Question: What was observed in the imaging?
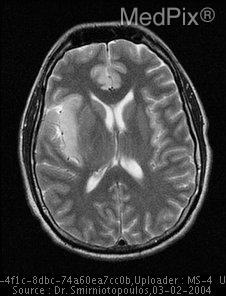
Answer: The imaging shows MRI revealed increased T2 signal intensity in R frontotemporal region, as well as insular gyri, right worse than left.  R cingulate gyrus noted to have increased signal intensity compared to L side.  Mild effacement of right lateral ventricle is also seen. MRI revealed increased T2 signal intensity in R frontotemporal region, as well as insular gyri, right worse than left. Both cingulate gyri have increased signal intensity.  Mild effacement of right lateral ventricle..